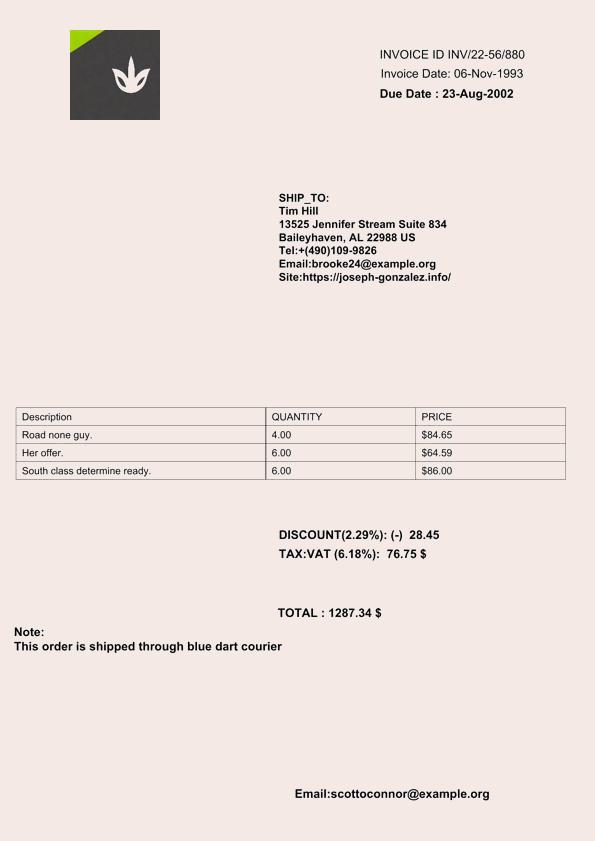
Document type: Invoice